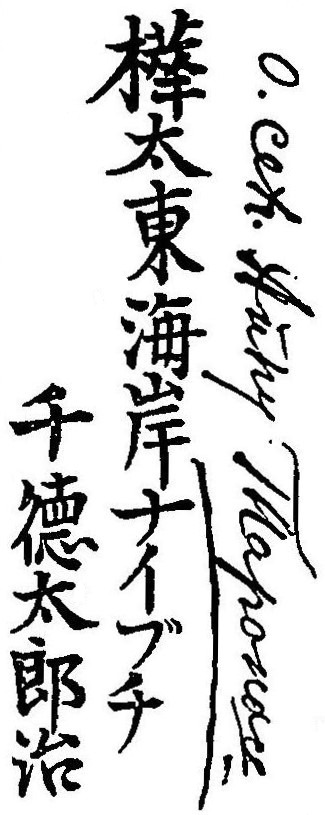
Signature of: taroji sentoku